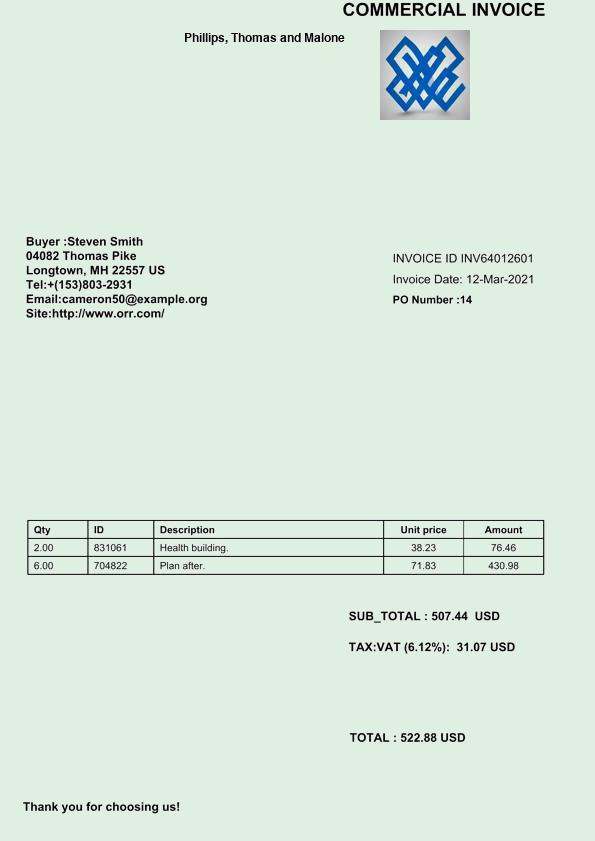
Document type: Invoice